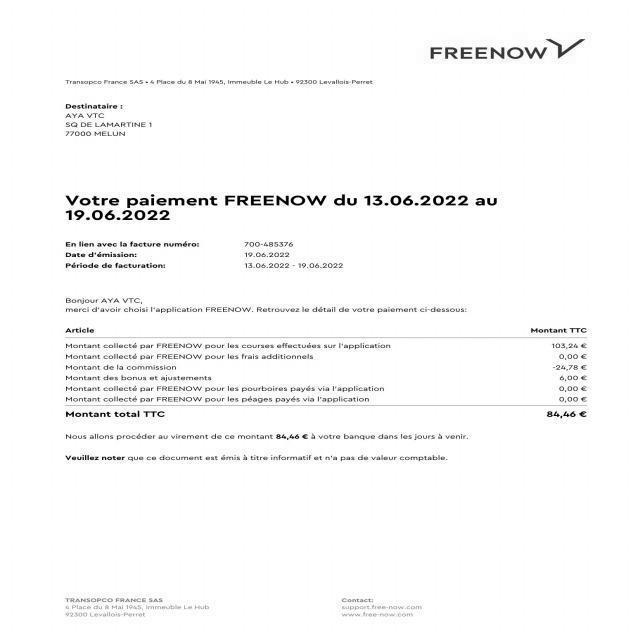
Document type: Invoice